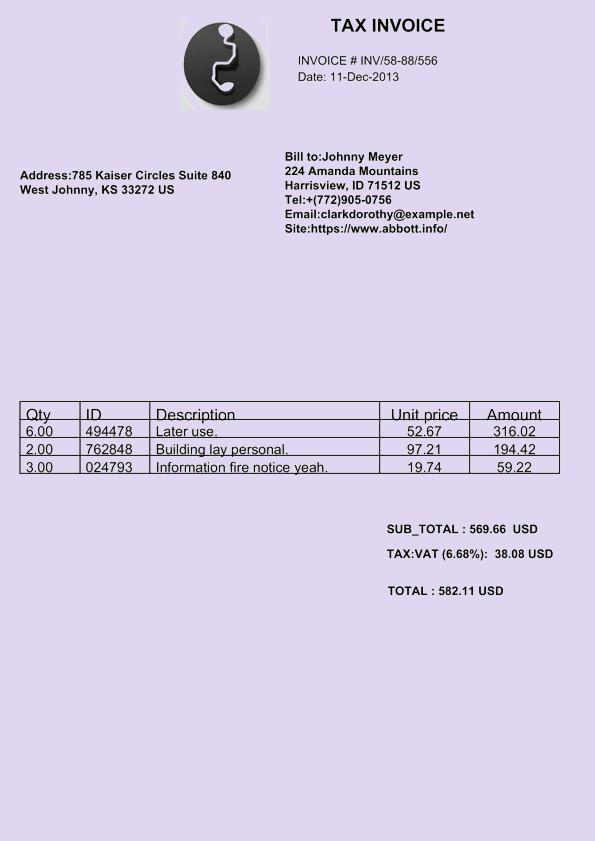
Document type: Invoice